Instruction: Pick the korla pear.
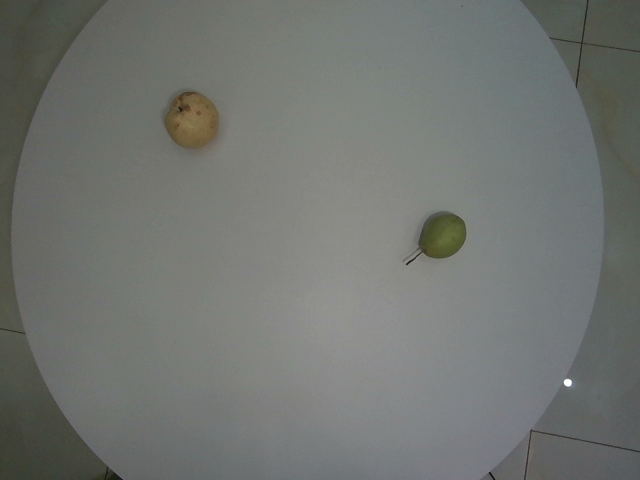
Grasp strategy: vertical